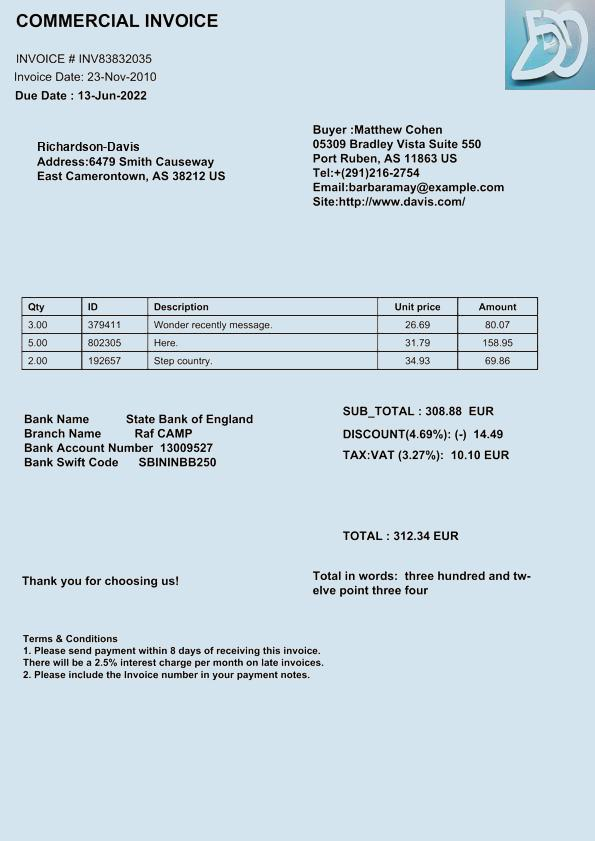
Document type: Invoice